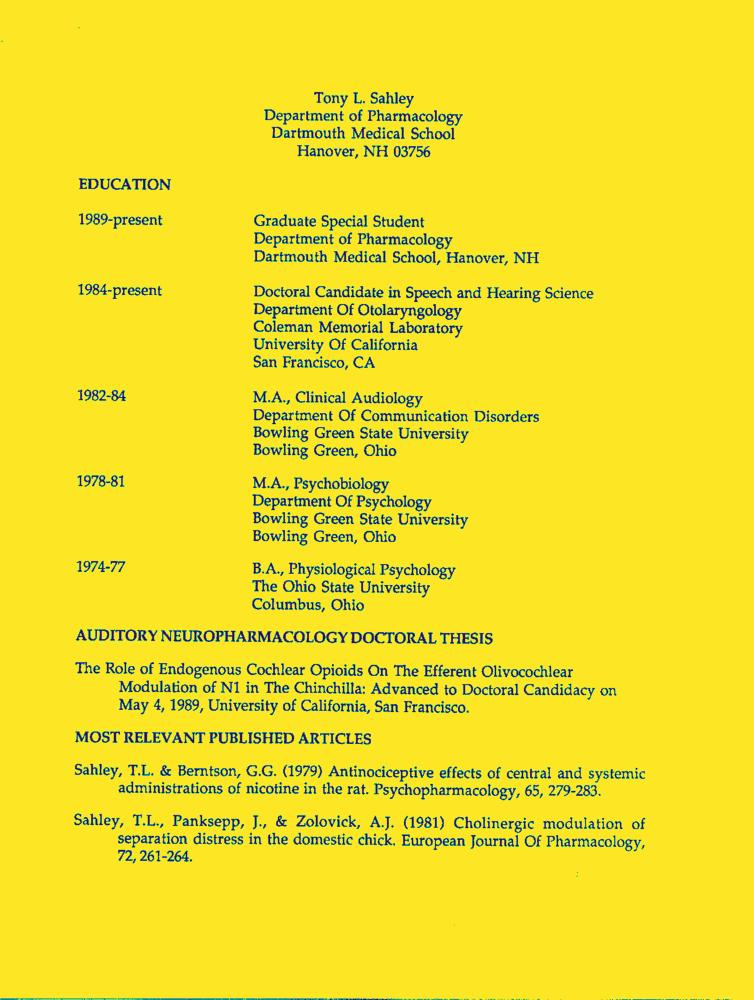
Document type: Resume-Doc